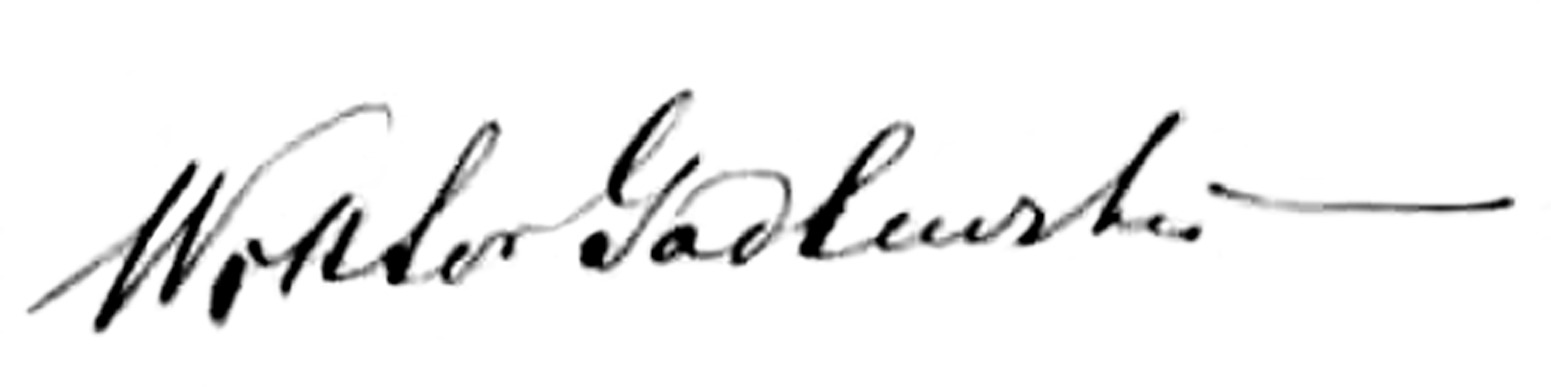
Signature of: wiktor godlewski